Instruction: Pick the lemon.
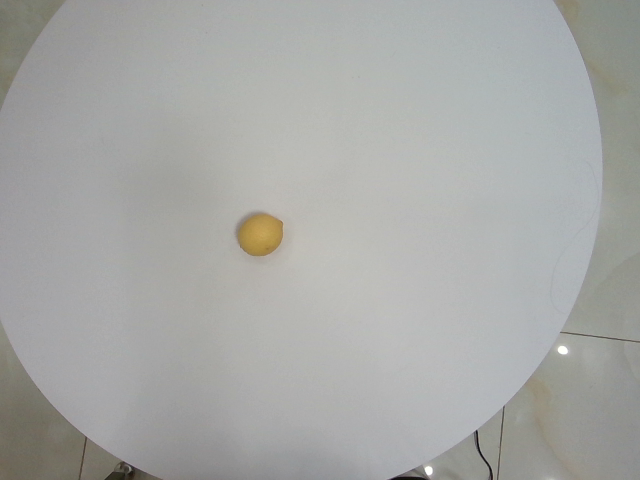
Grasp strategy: vertical